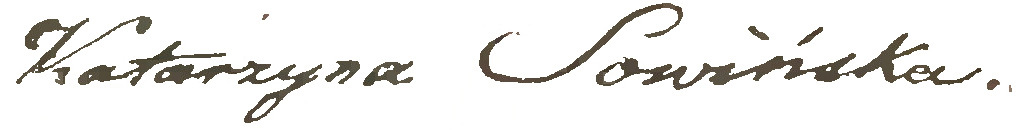
Signature of: katarzyna antonina sowińska 1776 1860